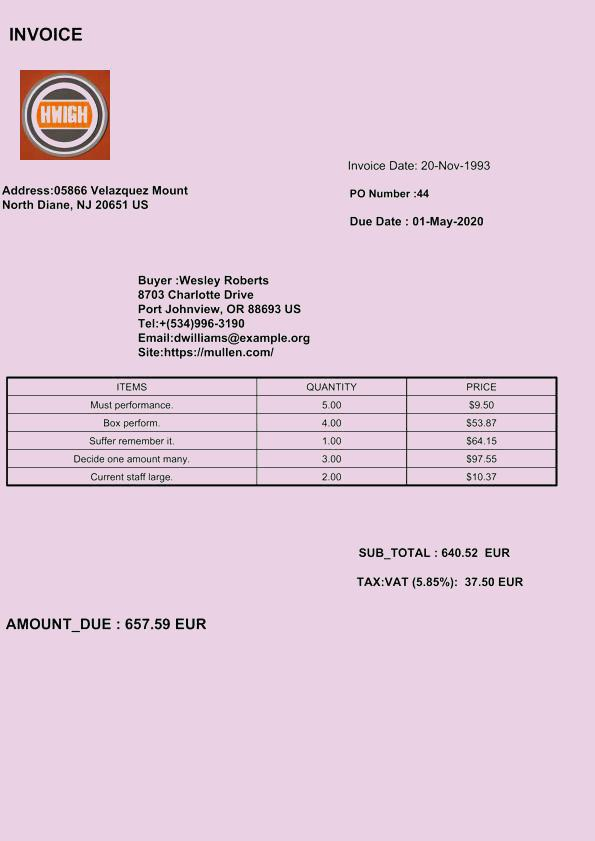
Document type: Invoice